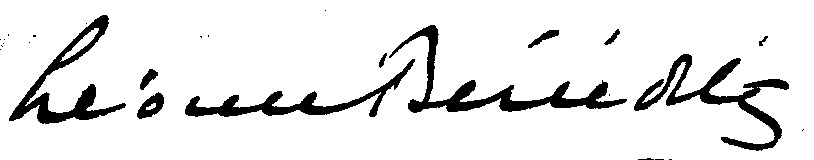
Signature of: léonce bénédite